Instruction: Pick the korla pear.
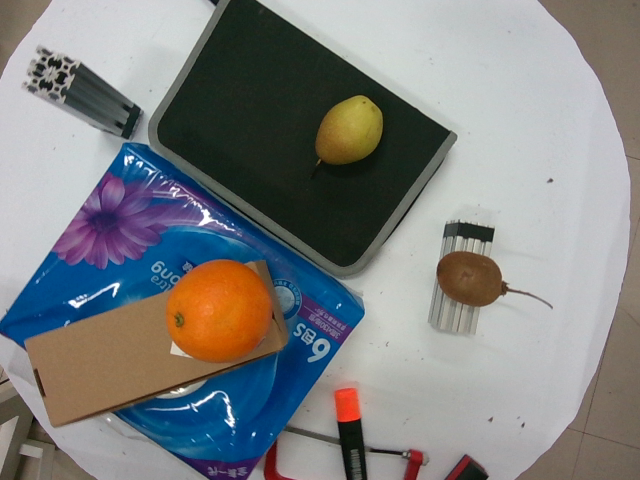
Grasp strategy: vertical